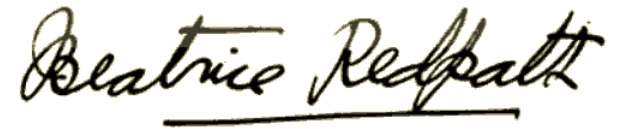
Signature of: beatrice redpath